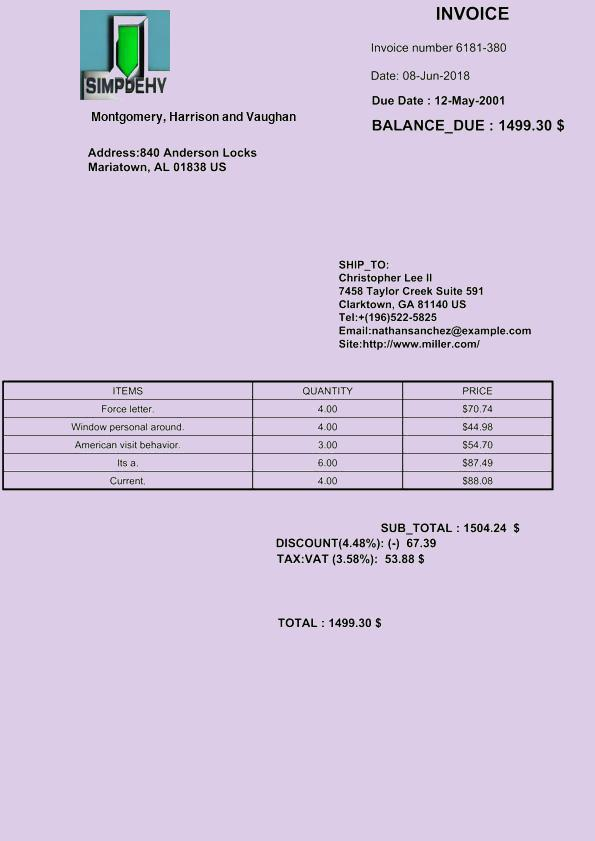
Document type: Invoice